Question: Talk about the condition:
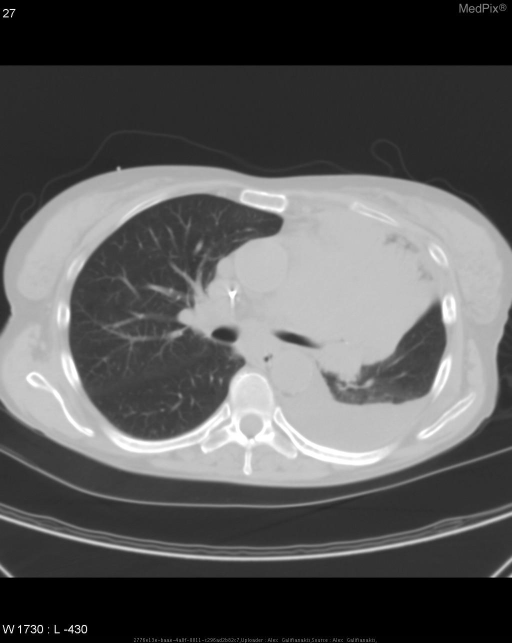
Answer: The disease is discussed as: Total left upper lobe atelectasis is caused by obstruction of the left upper lobe bronchus.  This may be due to pulmonary mass, mucous plugging or foreign bodies.  In older individuals, a pulmonary mass is a common cause.

PA films of left upper lobe atelectasis demonstrate opacification of the left upper lung field with obliteration of the left cardiac border.  In addition, there is often a relative lucency adjacent to the aortic knob which represents an overinflated lower lobe.  This lucency is referred to as the Luftsichel sign.

The lateral film demonstrates anterior displacement of the major fissure with increased anterior opacification.

This patient had a previously known left upper lobe mass with total left upper lobe atelectasis proven by CT scan.